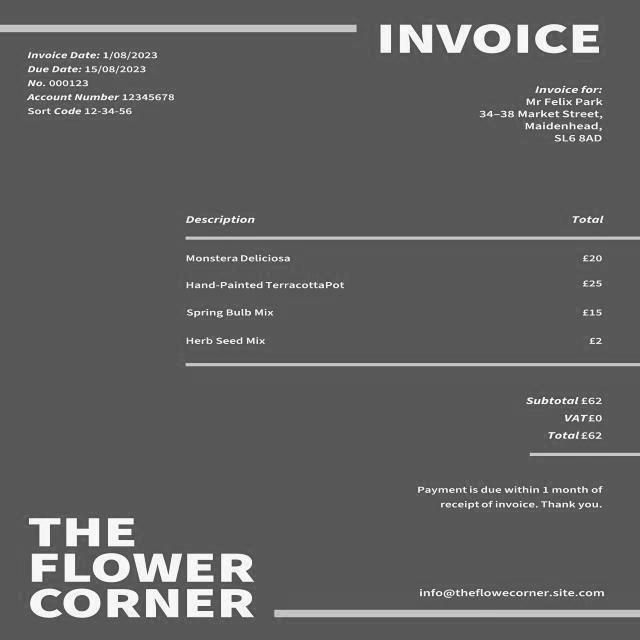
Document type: Invoice